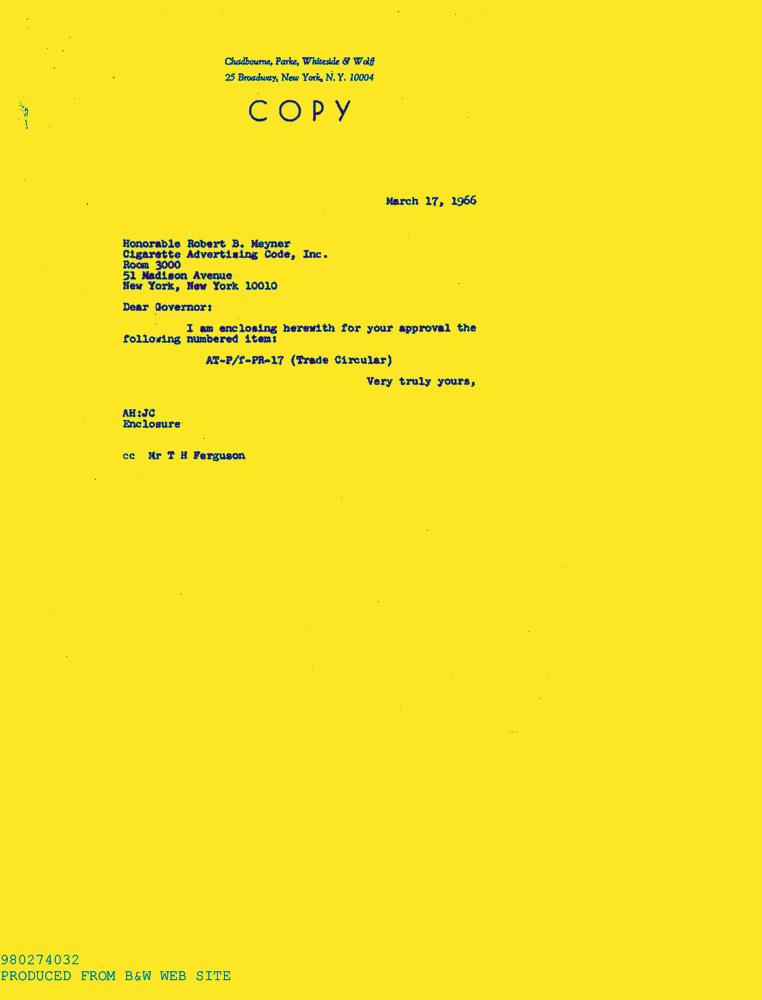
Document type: Letter-Doc